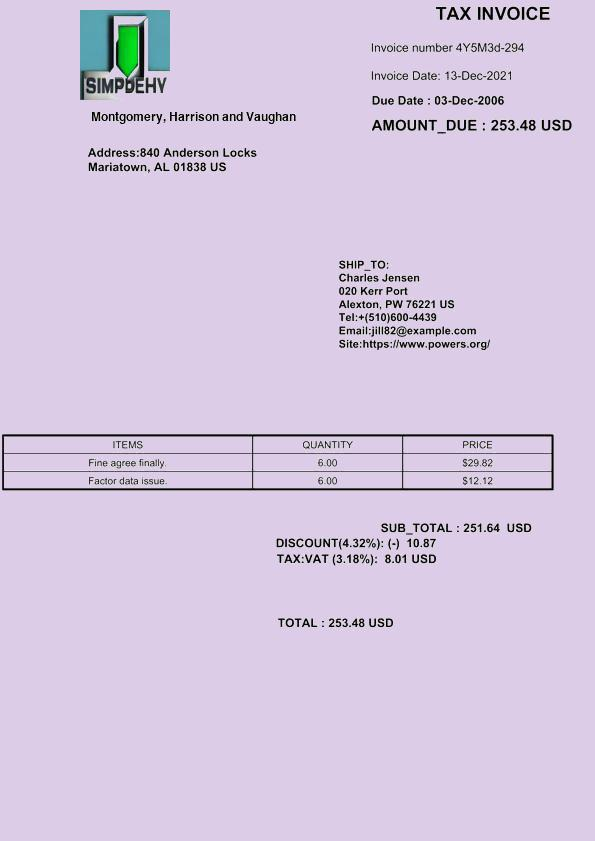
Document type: Invoice